Question: What is the main concern?
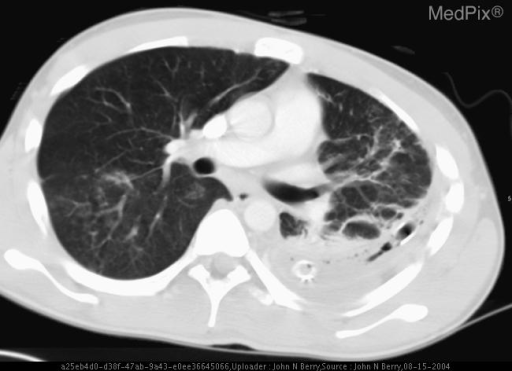
Answer: The findings suggest PA and lateral chest radiographs significant for an air-fluid level in the left mid-posterior chest (heart and mediastinal outlines preserved on PA, clearly posterior on lateral), silhouetting of the left hemidiaphram, and LLL/lingula air space disease. Axial CT of the chest with IV contrast significant for a loculated, rim-enhancing fluid collection with multiple pockets of air, consistent with a bronchopleural fistula vs. infection with a gas-forming organism, in the left posterior-lateral chest. The split-pleura sign is also present. CT findings also significant for air space consolidation with air bronchograms in the LLL and lingula.. Similar findings as in prior images. Note the chest tube in proper position within the empyema in the posterior-medial portion of the chest.. The patient might have a history of 19 y/o male s/p facial and upper body burns without inhalation injury, history of intubation, mechanical ventilation, and multi-organism pneumonia with recurrent left-sided effusions requiring drainage with chest tubes. Extubated, chest tubes removed, and transferred to Ward after initial clinical improvement. Patient complained of being short of breath with exertion after a few days on the Ward. PA and lateral chest radiographs were obtained..